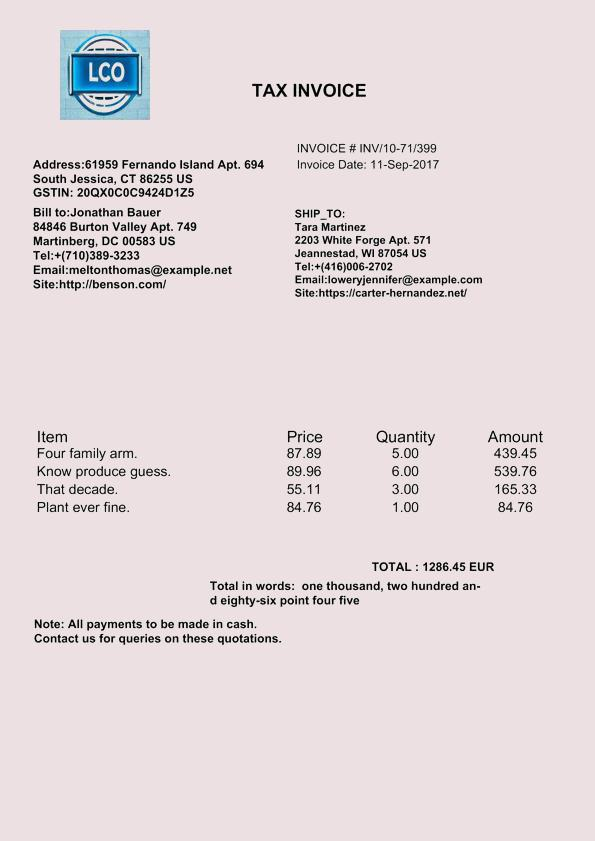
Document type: Invoice